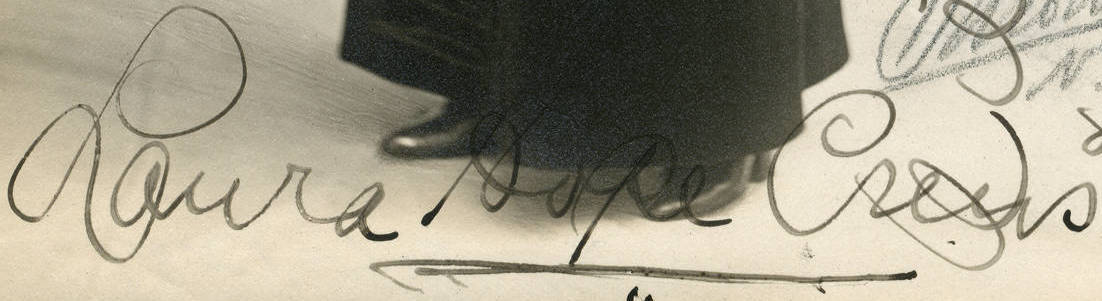
Signature of: laura hope crews